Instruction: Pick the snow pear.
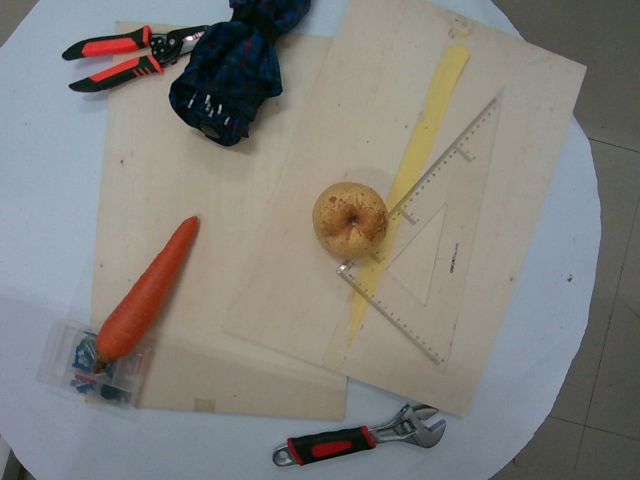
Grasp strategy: vertical